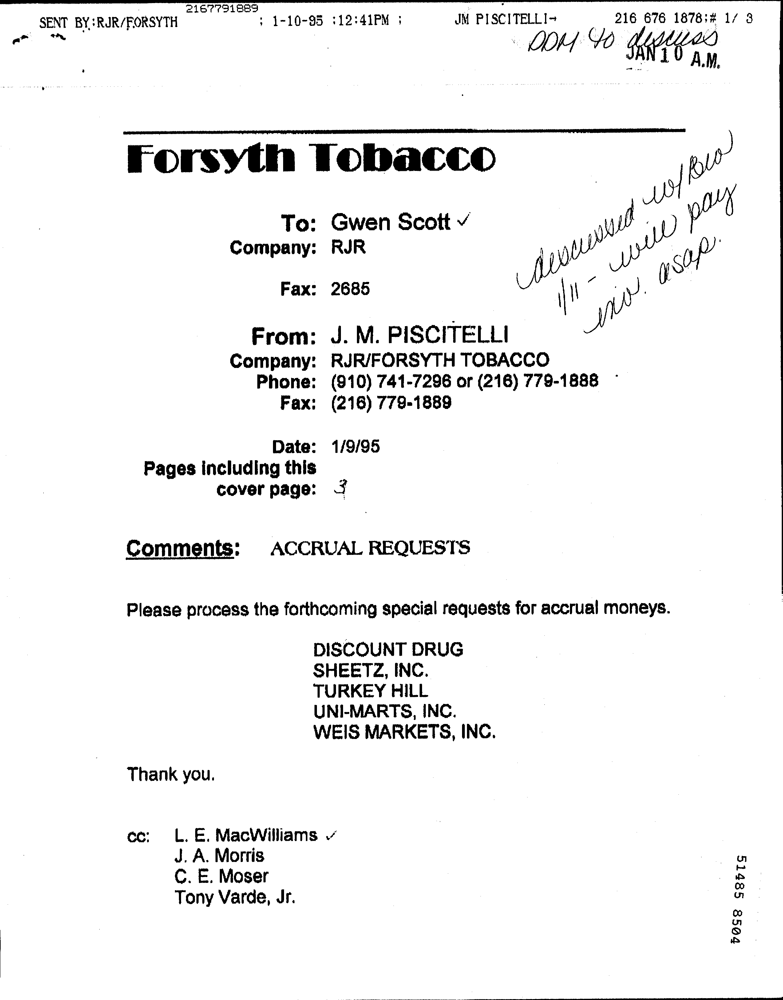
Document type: Invoice